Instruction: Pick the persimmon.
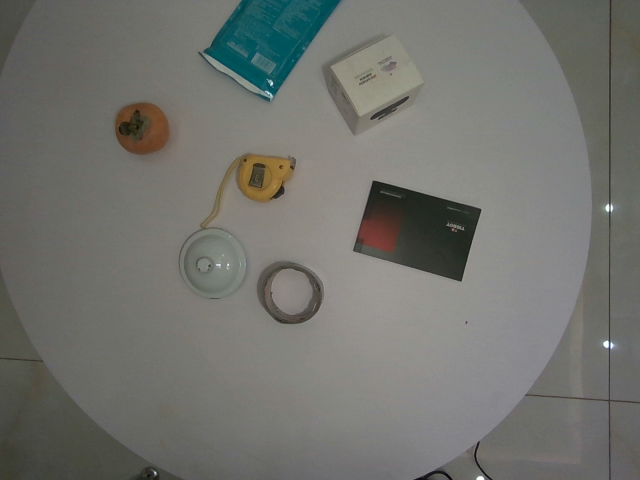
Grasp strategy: vertical